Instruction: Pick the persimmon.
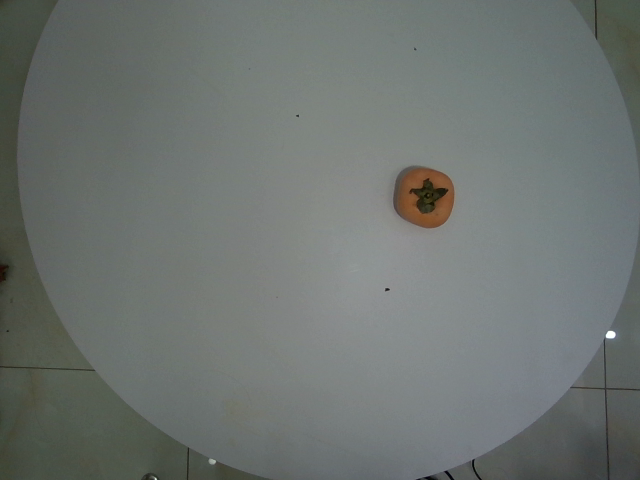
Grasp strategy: vertical